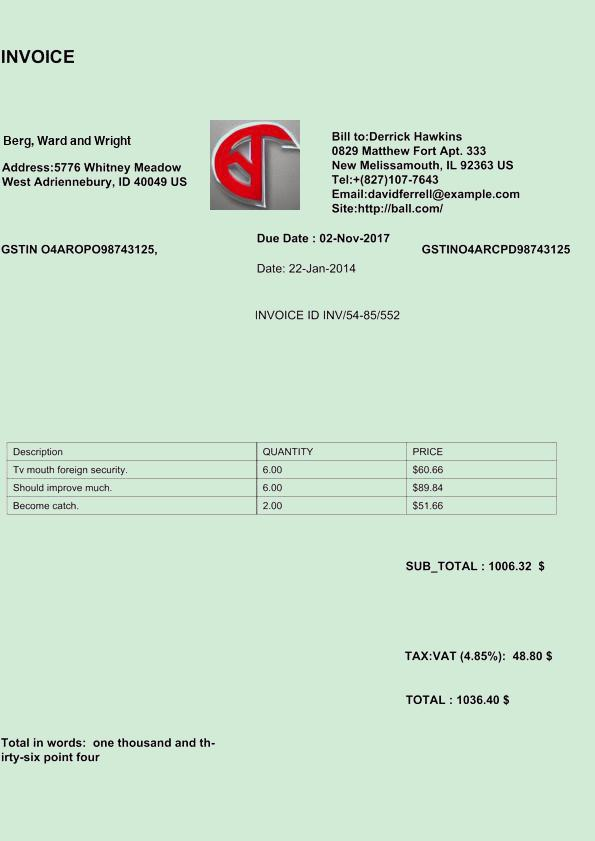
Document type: Invoice